Question: How is the history relevant to the case?
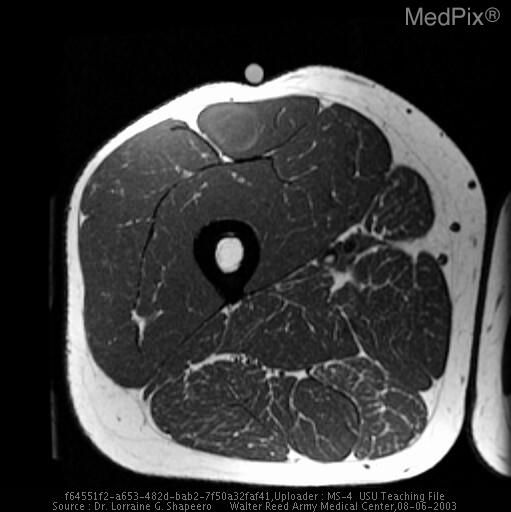
Answer: The patient's history of 34-year-old male with self-palpated slowly growing right thigh mass just above the knee. Mass painful with percussion. is key in understanding the case.